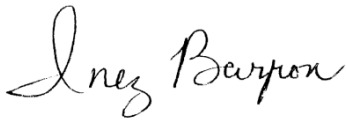
Signature of: inez barron